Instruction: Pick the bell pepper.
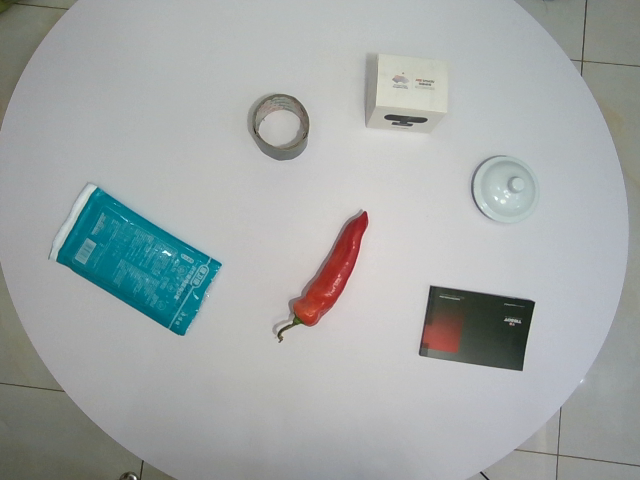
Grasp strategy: vertical